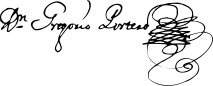
Signature of: gregorio portero